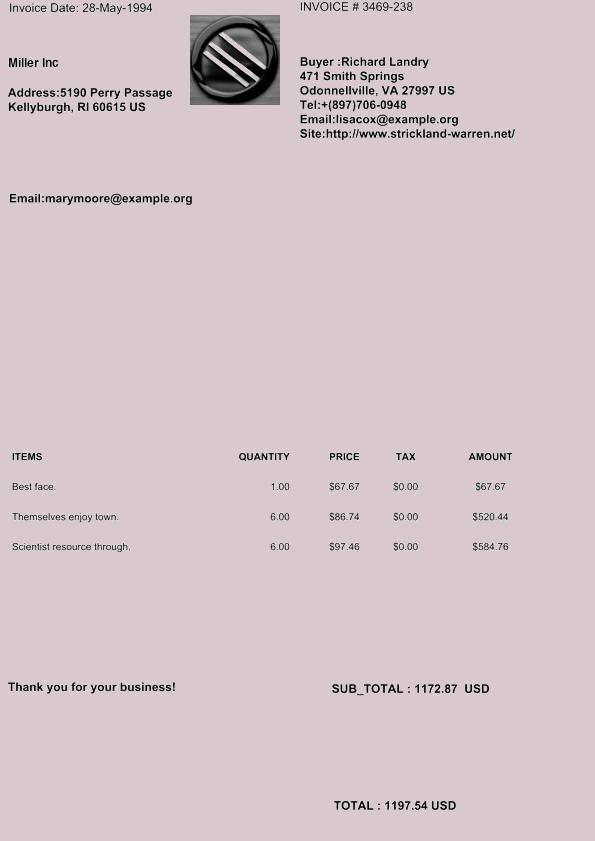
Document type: Invoice